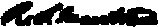
Signature of: robert stuart macarthur